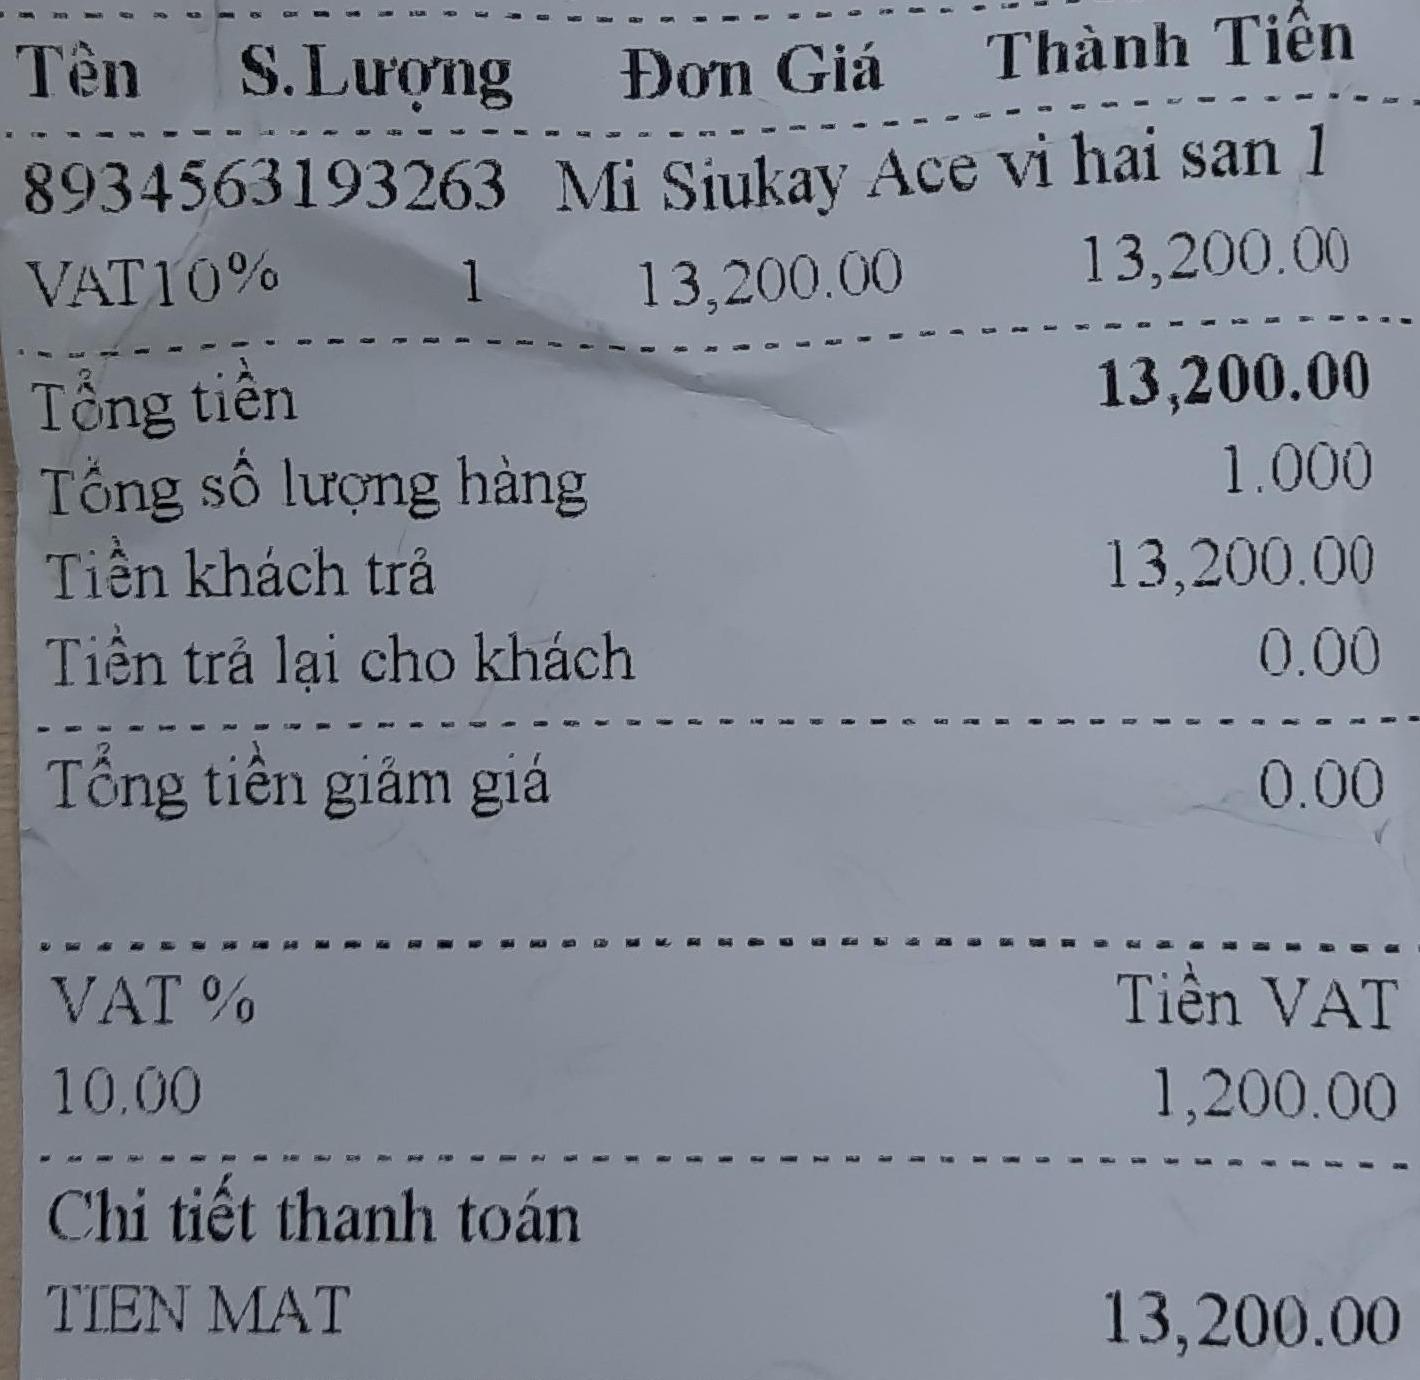
<table>
<tr>
<th>Tên</th>
<th>S.Lượng</th>
<th>Đơn Giá</th>
<th>Thành Tiền</th>
</tr>
<tr>
<td>8934563193263 Mi Siukay Ace vi hai san 1</br>VAT10%</td>
<td>1</td>
<td>13,200.00</td>
<td>13,200.00</td>
</tr>
</table>

Tổng tiền 13,200.00
Tổng số lượng hàng 1.000
Tiền khách trả 13,200.00
Tiền trả lại cho khách 0.00
Tổng tiền giảm giá 0.00

VAT % Tiền VAT
10.00 1,200.00

Chi tiết thanh toán
TIEN MAT 13,200.00